Can you pull out the amount in words, numerical amount, payee's name, date of the cheque, and the bank's name from the image?
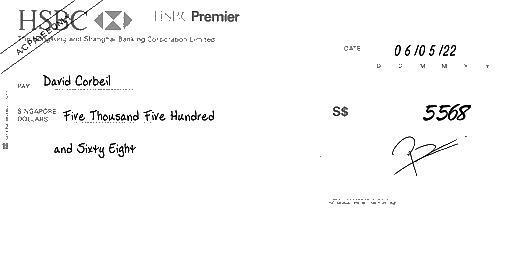
amt_in_words: Five Thousand Five Hundred and Sixty Eight
amt_in_figures: 5568
payee_name: David Corbeil
bank_name: HSBC
cheque_date: 06/05/22